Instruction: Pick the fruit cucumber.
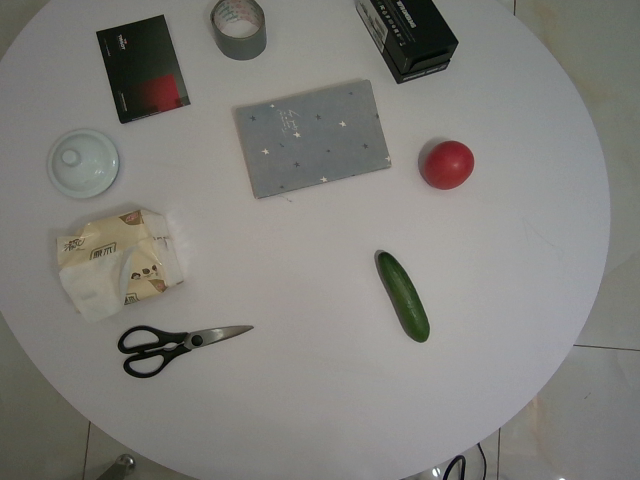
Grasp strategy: vertical